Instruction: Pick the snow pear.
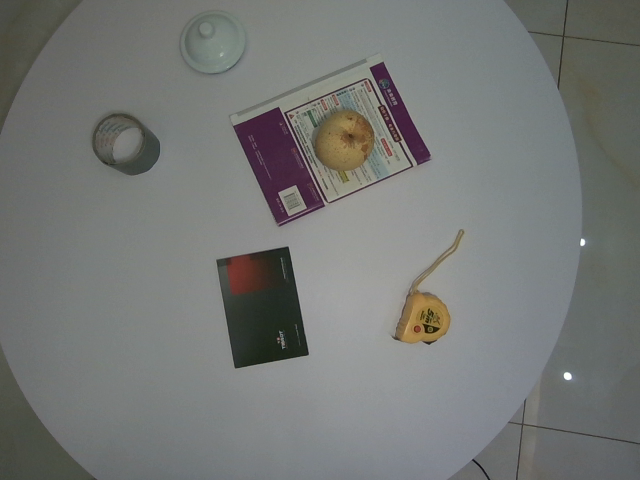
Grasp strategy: vertical